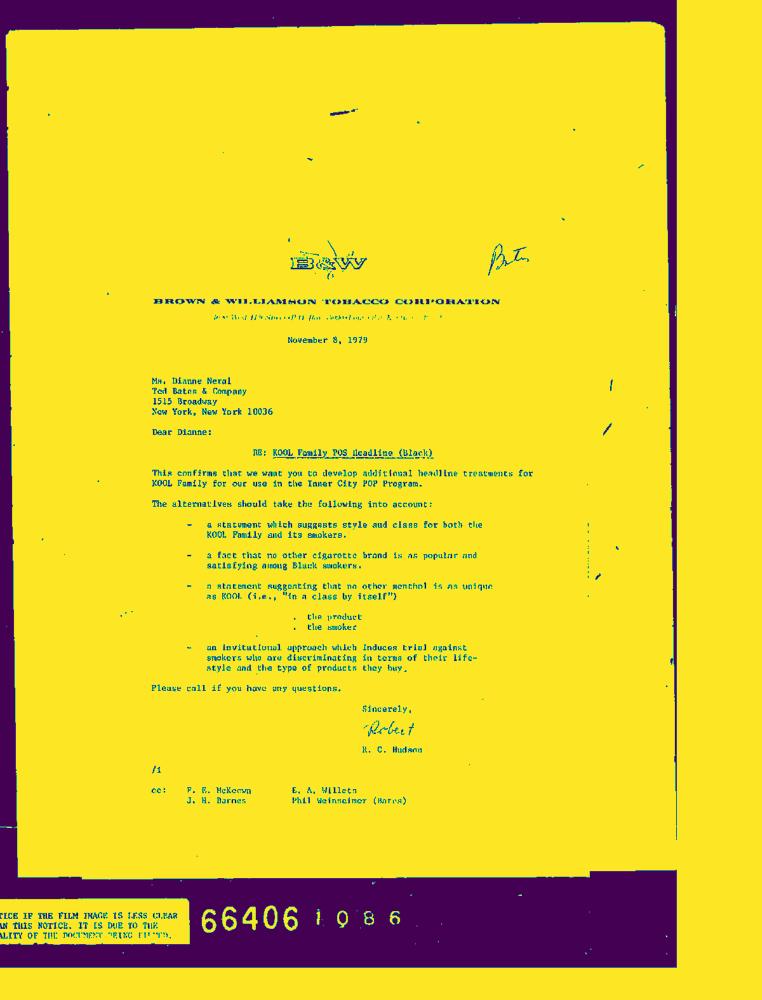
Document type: Letter-Doc